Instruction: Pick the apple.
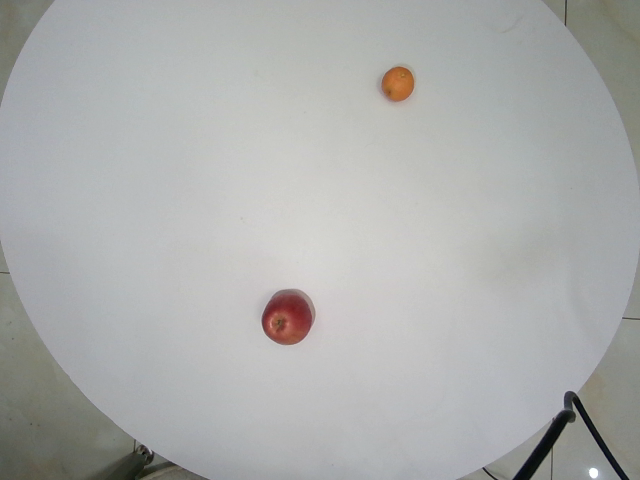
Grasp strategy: vertical